Question: What is the suspected problem?
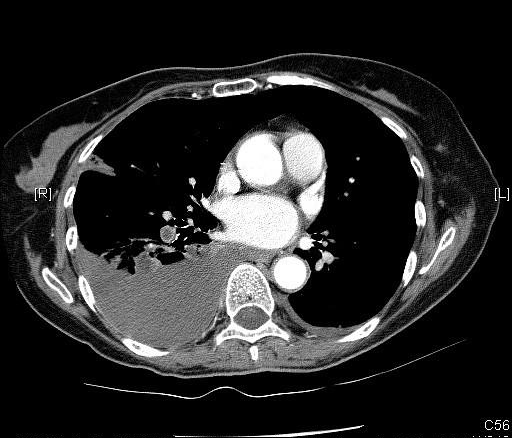
Answer: The findings suggest Bilateral pleural effusions, R>>L.  Right basilar atelectasis.
Main PA filling defect C/W saddle embolism.
Right lower lobe branch of PA filling defect c/w thromboembolism.. Large filling defect draped at main pulmonary artery bifurcation.

Filling defect in RLL branch pulmonary artery.

Non loculated right pleural effusion.. The patient might have a history of Complains of several days of vague abdominal pain, general weakness and shortness of breath..